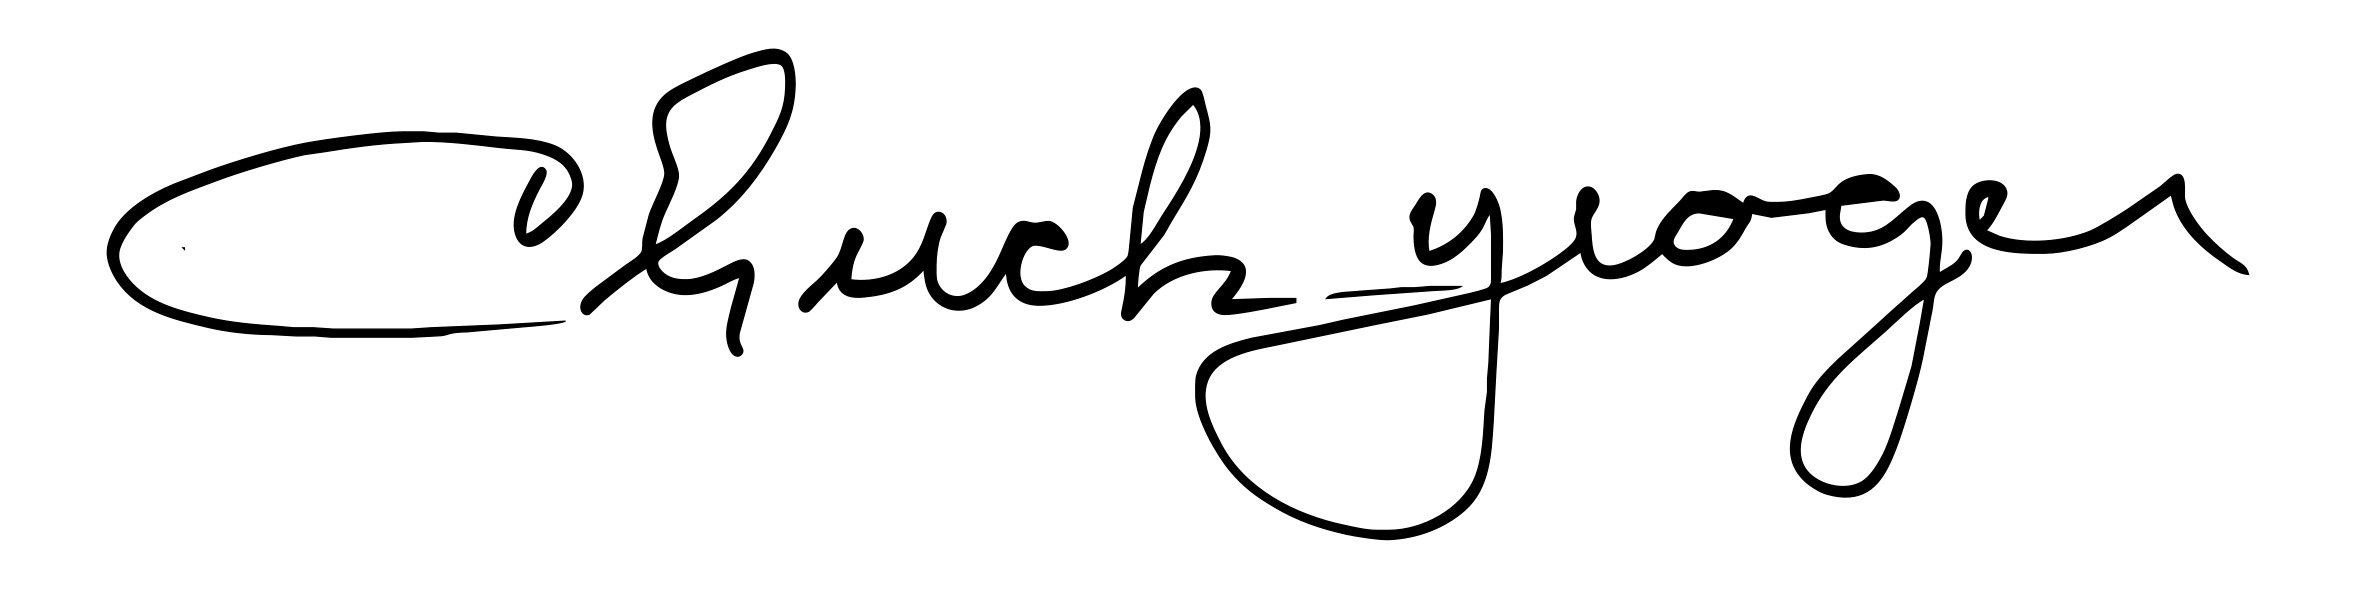
Signature of: chuck yeager